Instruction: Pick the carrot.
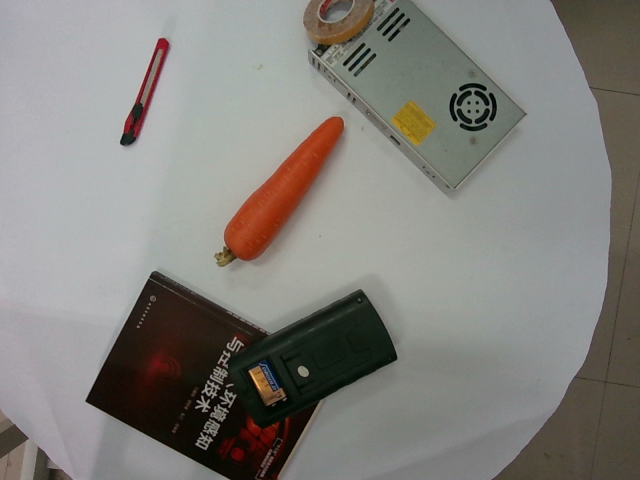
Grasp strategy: vertical